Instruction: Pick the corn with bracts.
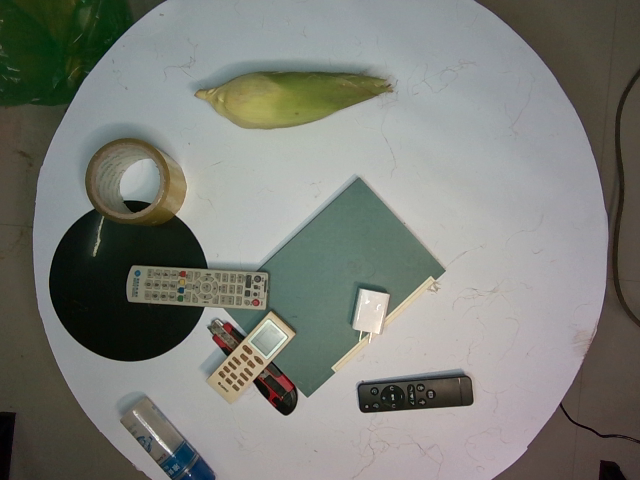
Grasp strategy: vertical